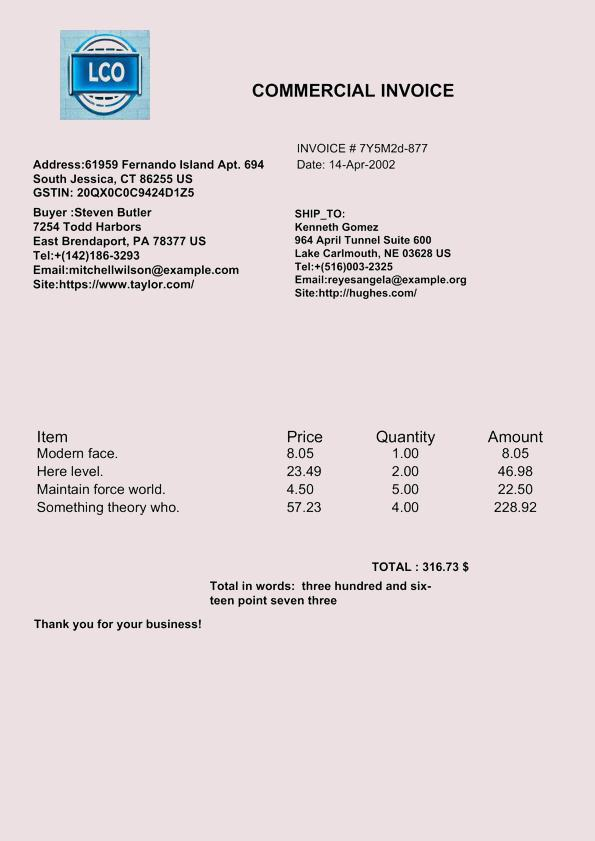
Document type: Invoice